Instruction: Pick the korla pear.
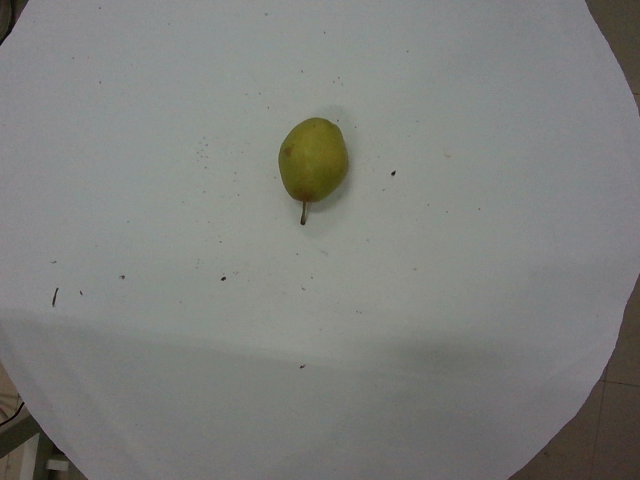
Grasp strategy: vertical